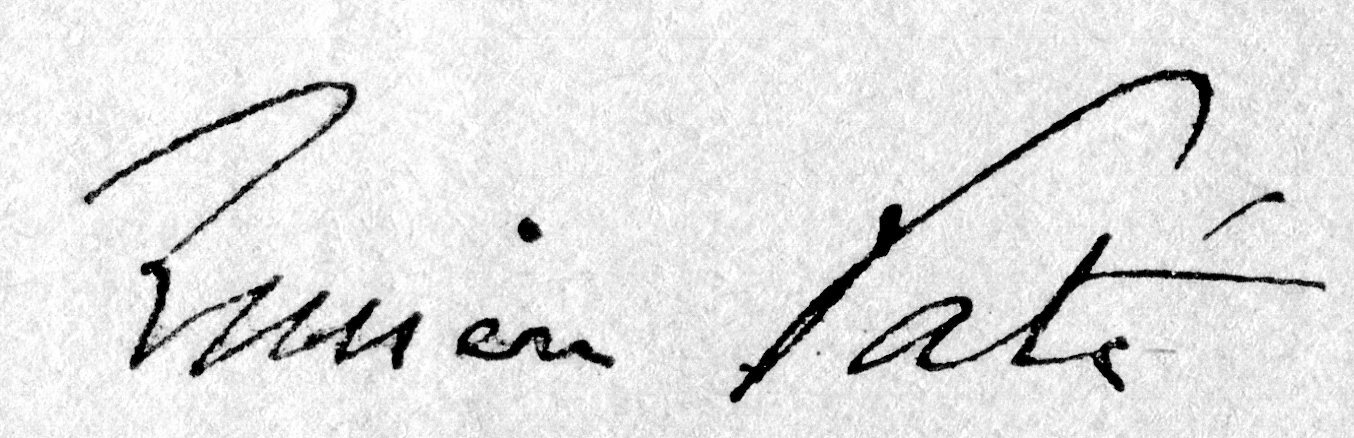
Signature of: lucien paté